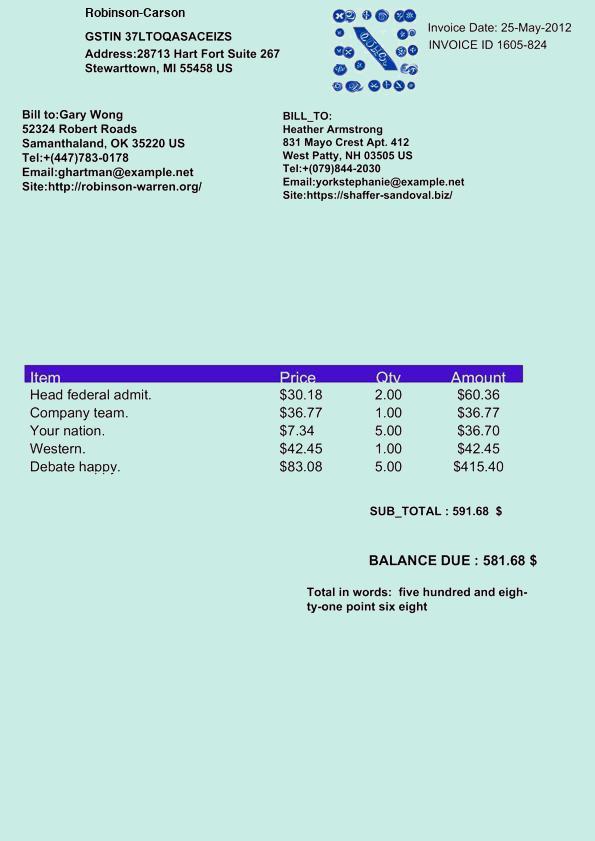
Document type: Invoice